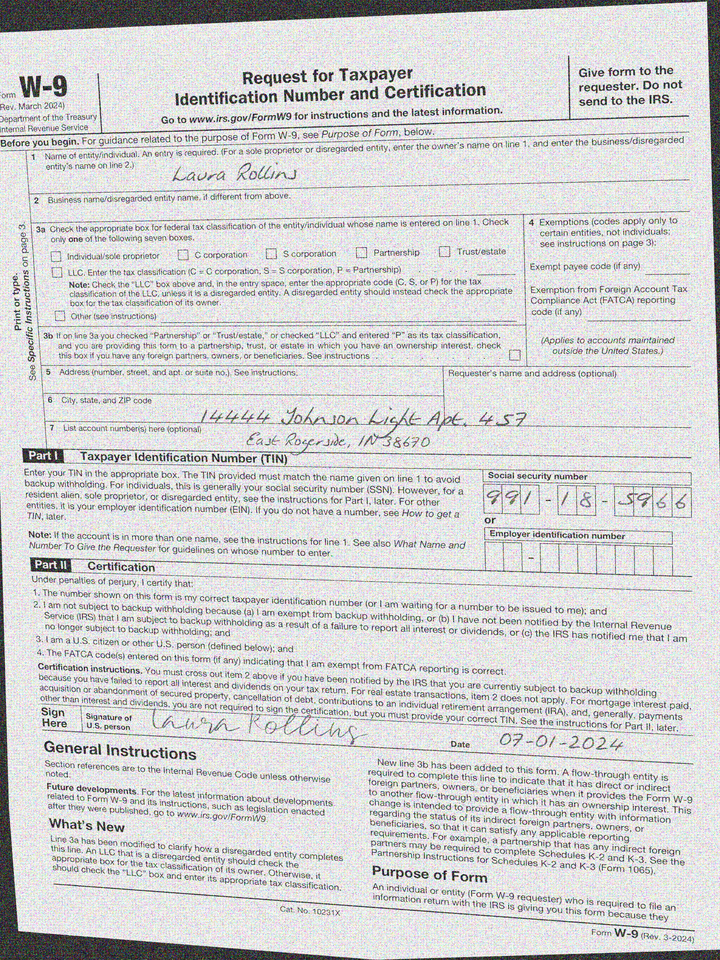
adr1: 14444 Johnson Light Apt. 457
adr2: East Rogerside, IN 38670
cbx: no
ssn: 991185966
enm: Laura Rollins
sdt: 07-01-2024